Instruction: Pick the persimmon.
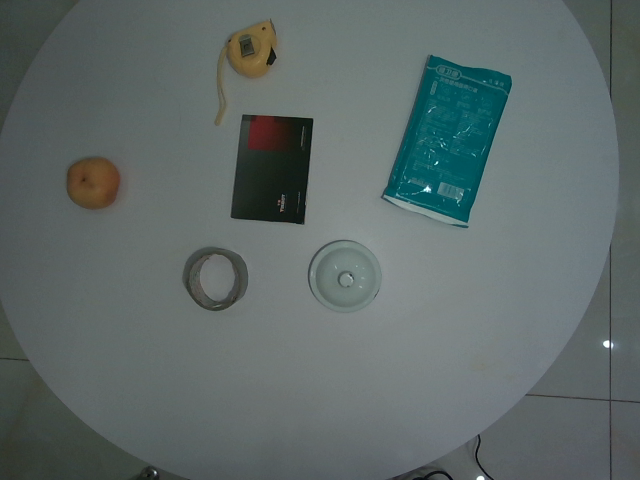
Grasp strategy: vertical